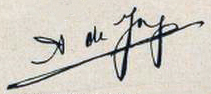
Signature of: albertus de jong